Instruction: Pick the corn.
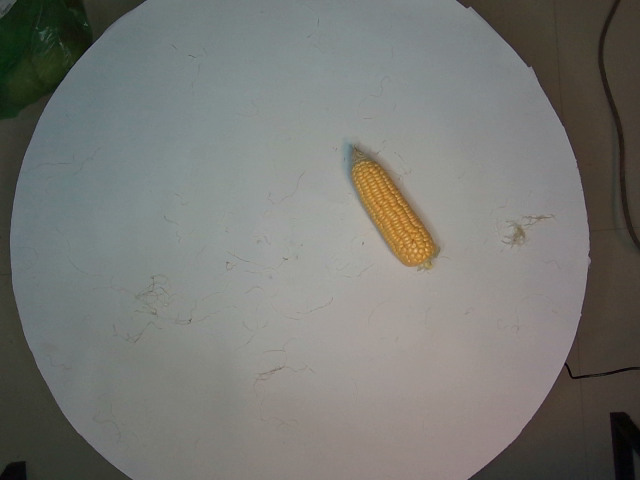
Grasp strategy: vertical